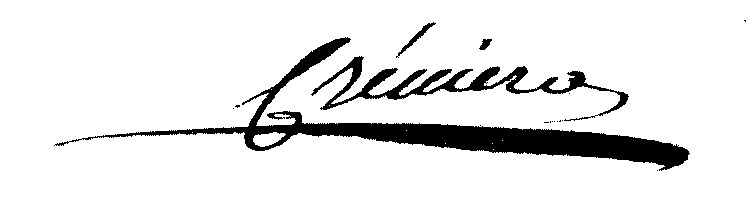
Signature of: jean baptiste crenière